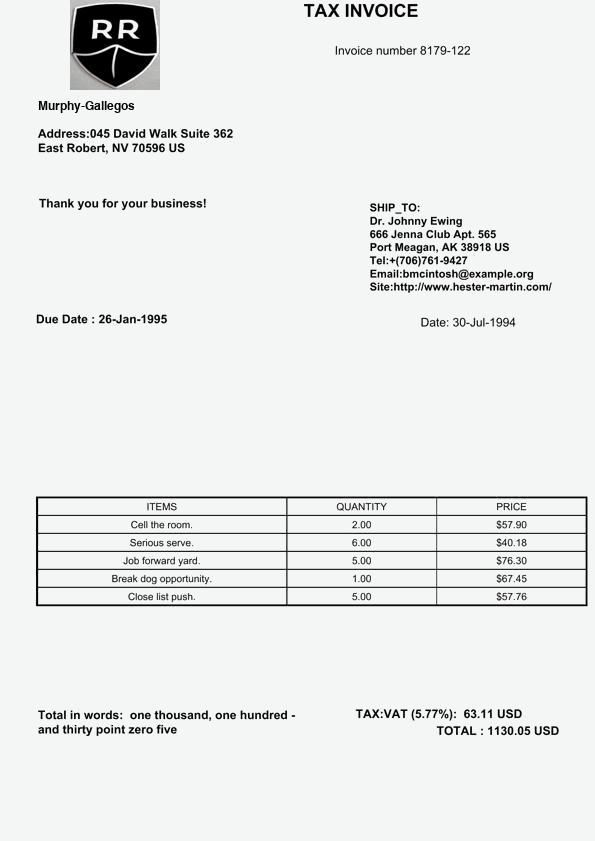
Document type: Invoice